Question: What jurisdiction, city, or county is the document associated with?
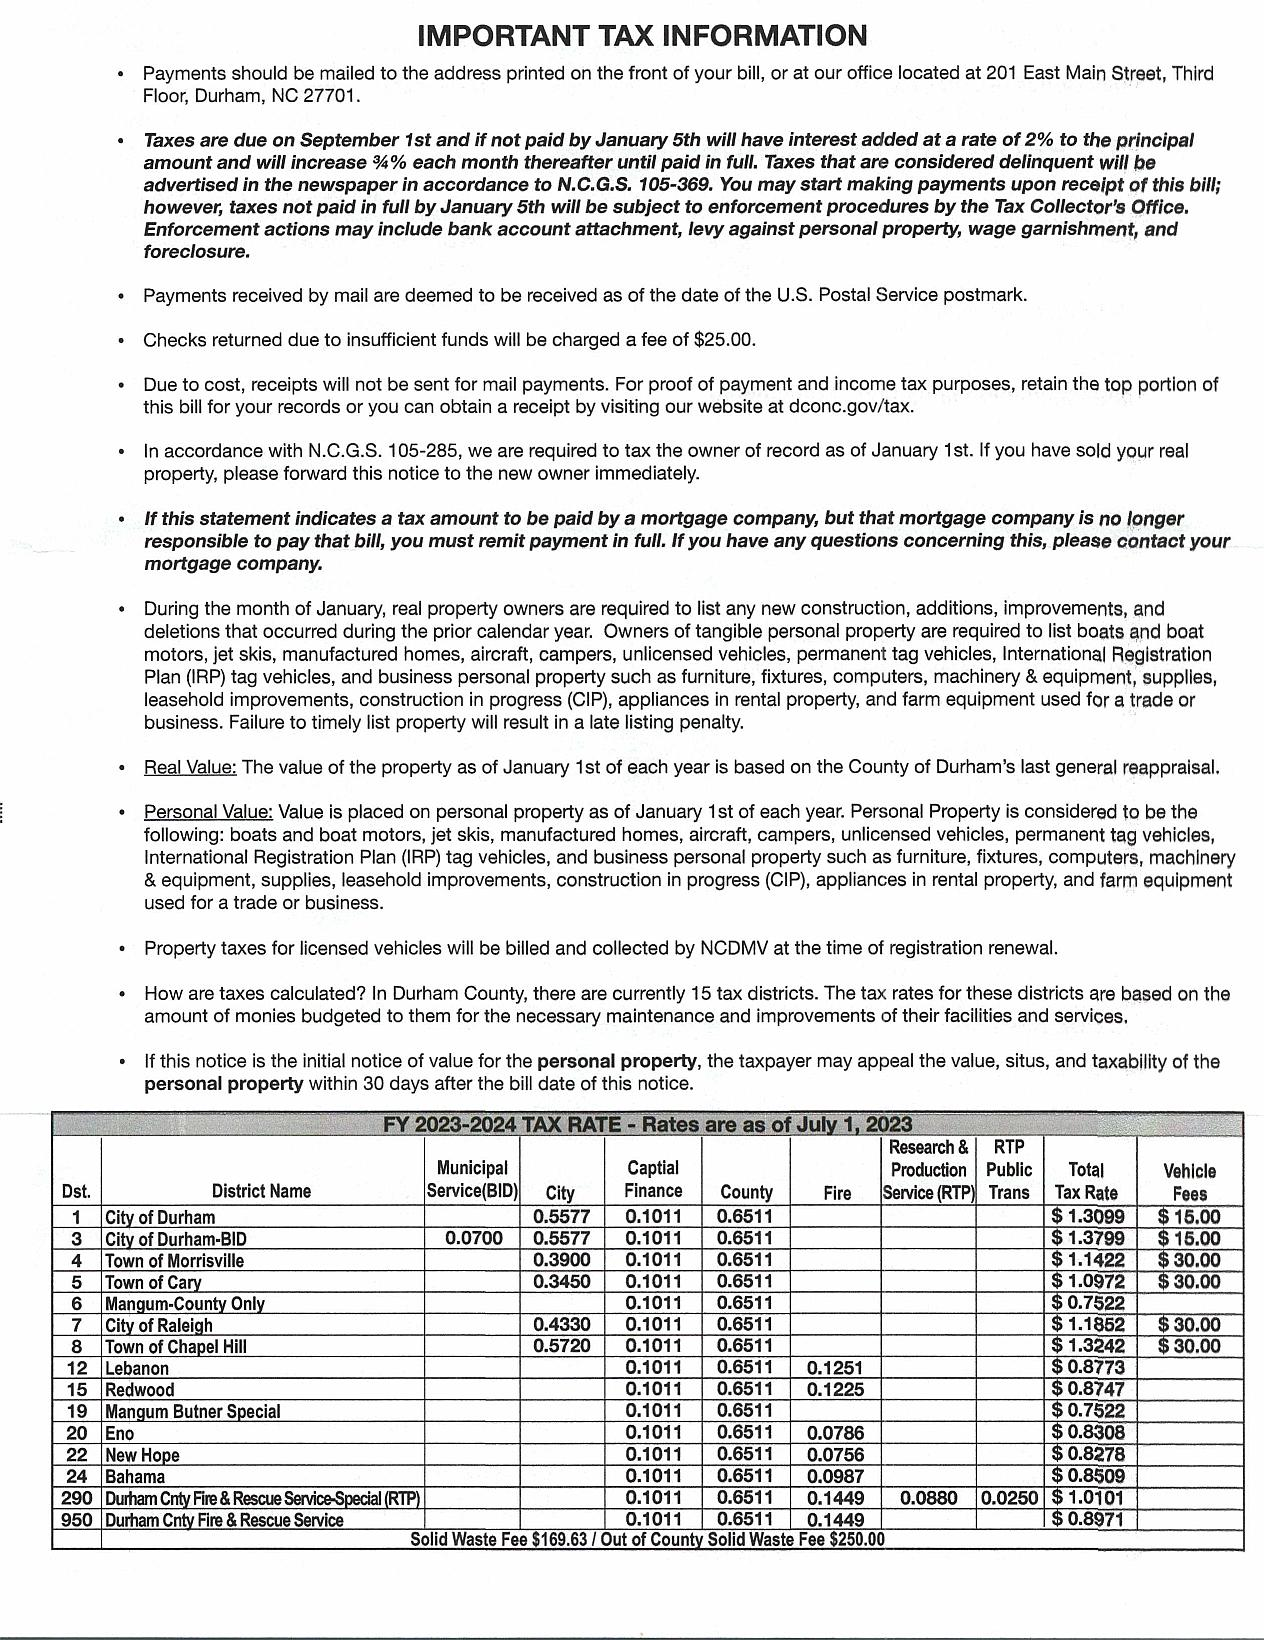
Answer: "Durham County"